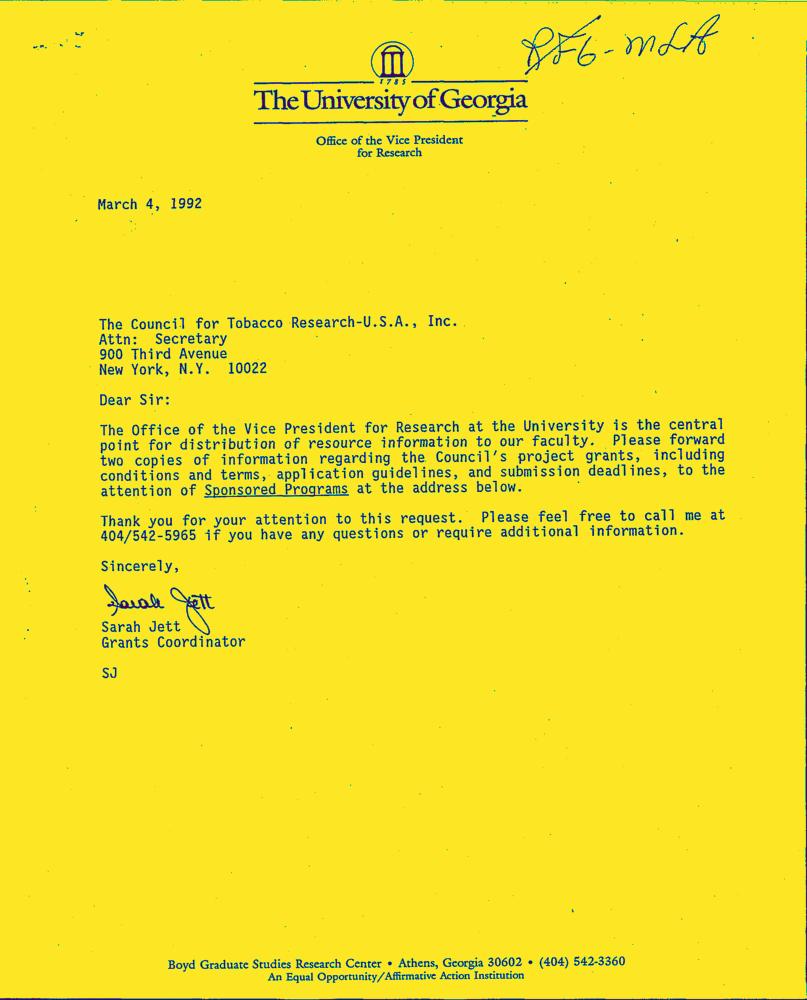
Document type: Letter-Doc